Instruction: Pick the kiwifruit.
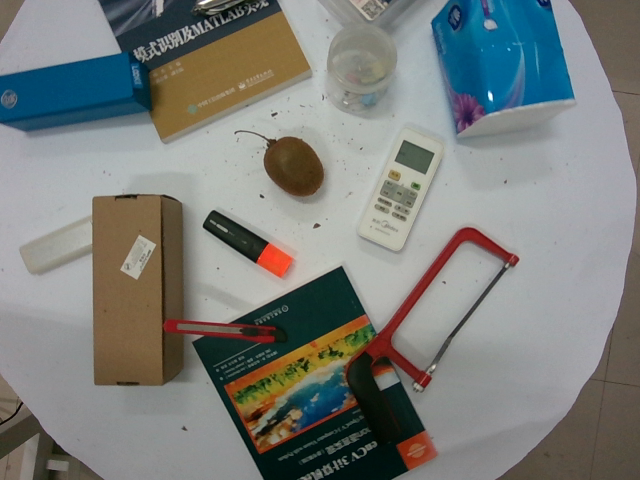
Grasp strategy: vertical